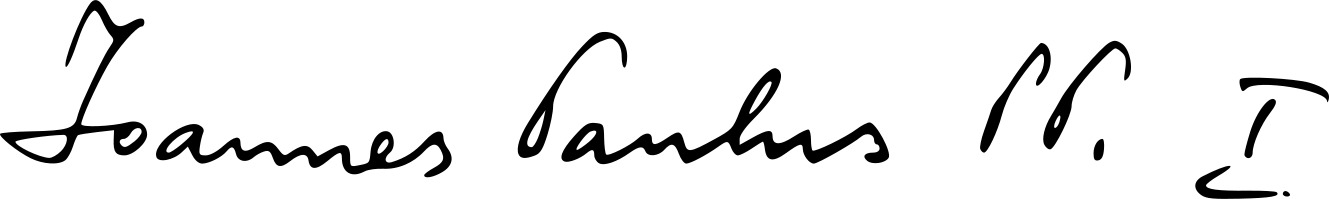
Signature of: john paul i